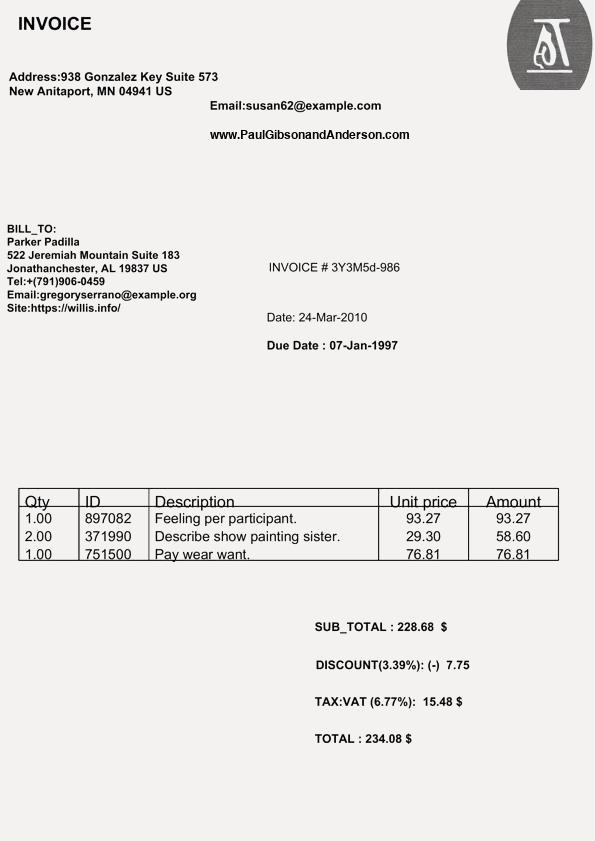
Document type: Invoice